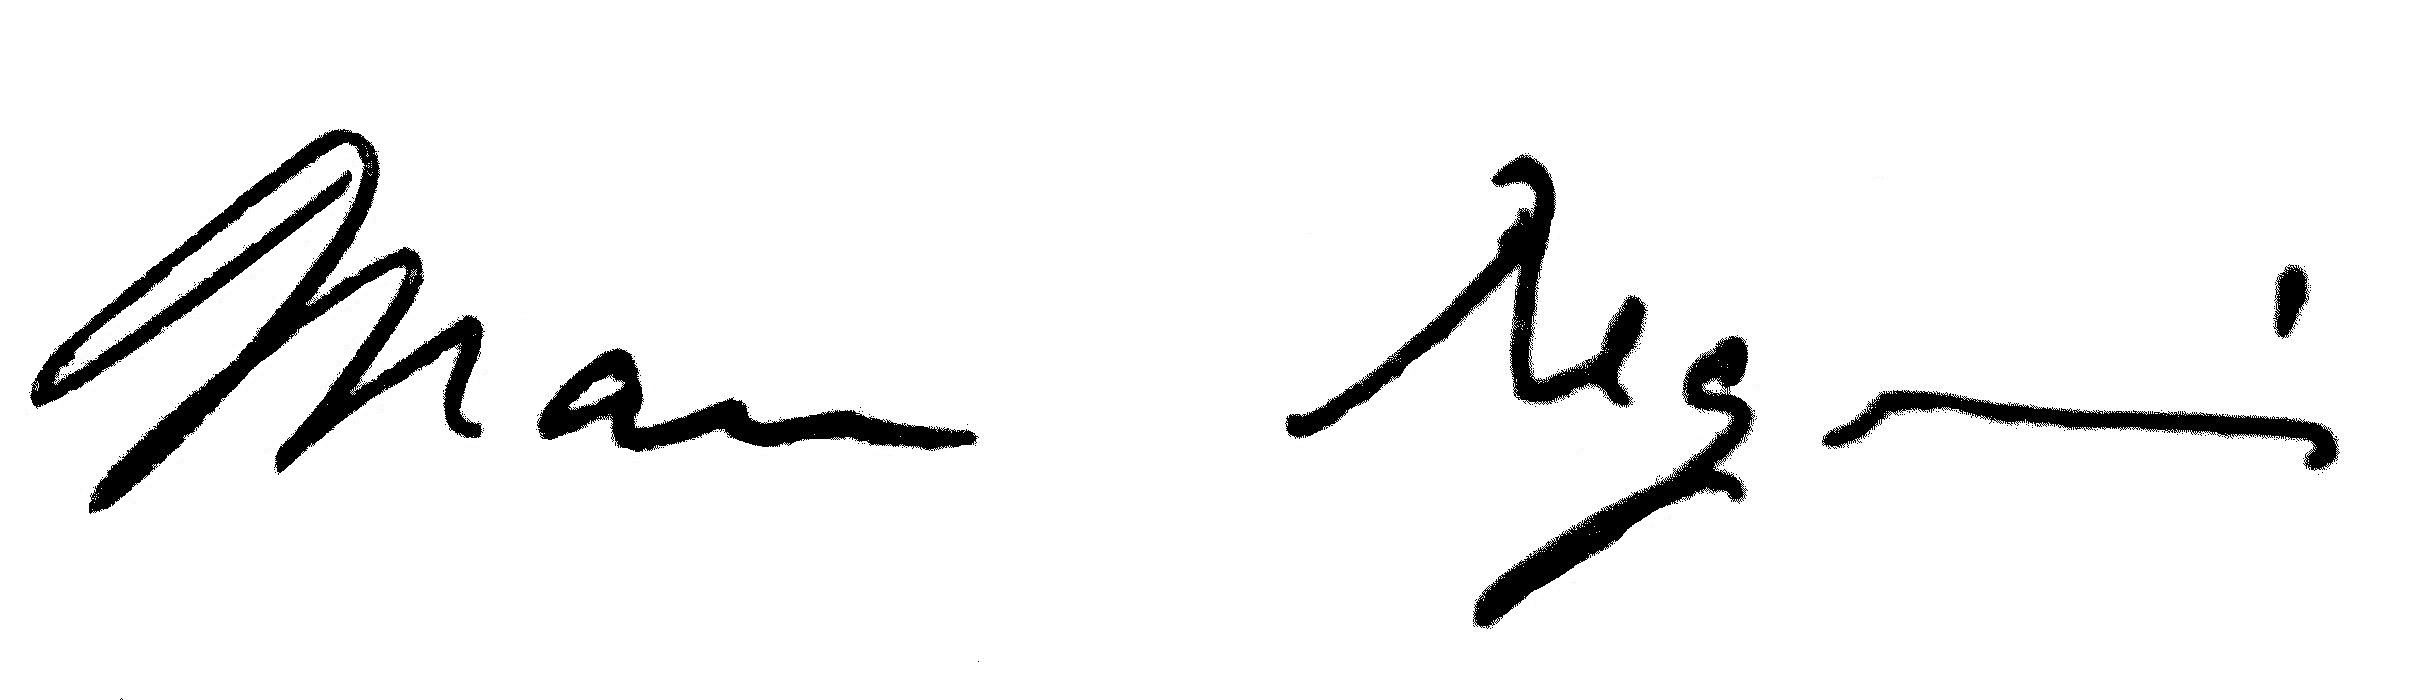
Signature of: marcel régnier